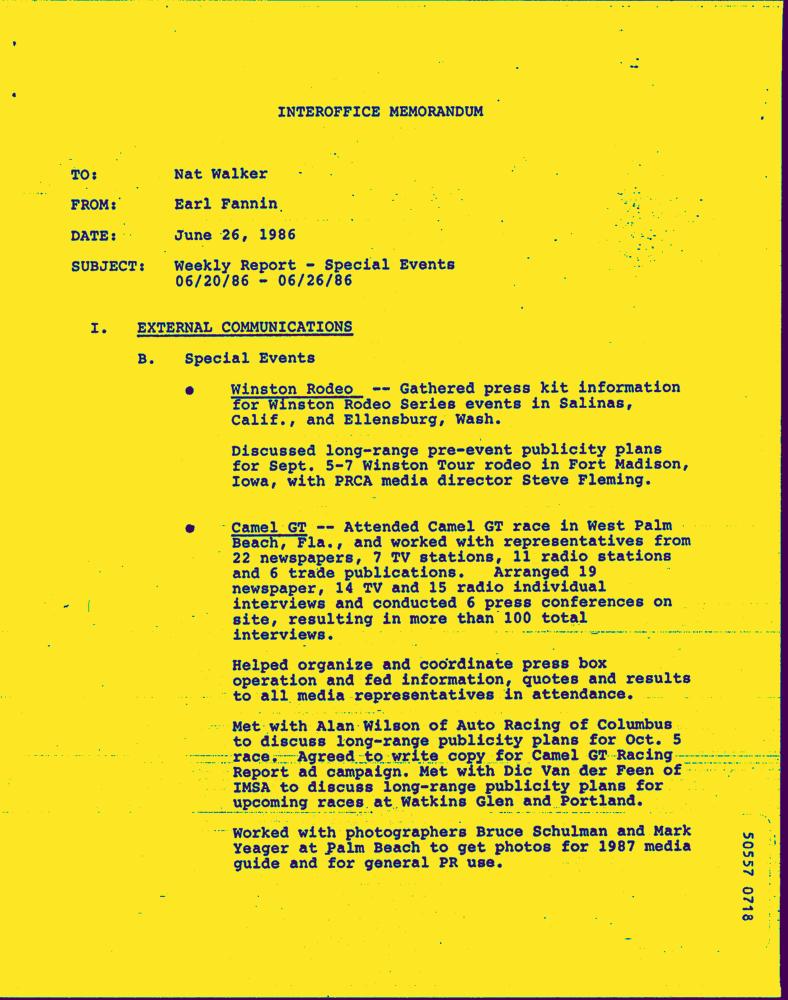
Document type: Letter-Doc